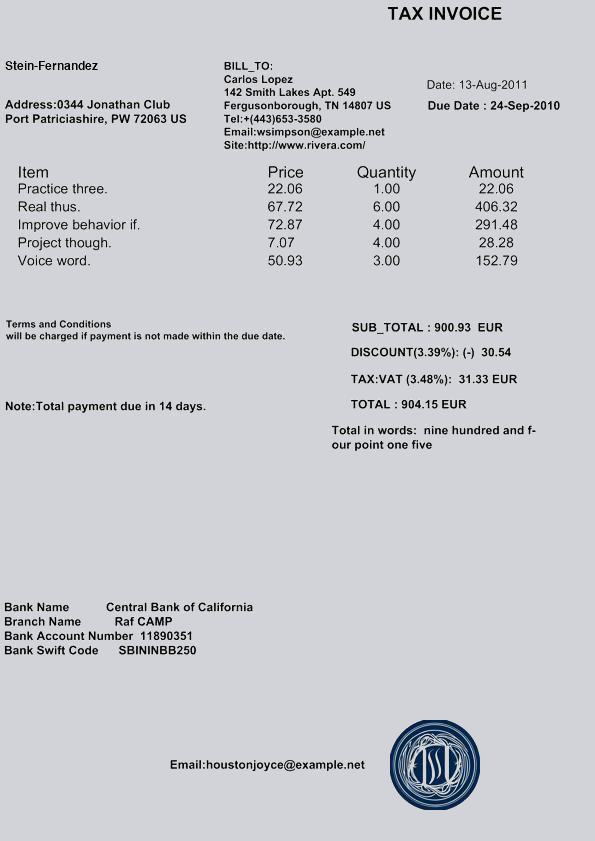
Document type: Invoice